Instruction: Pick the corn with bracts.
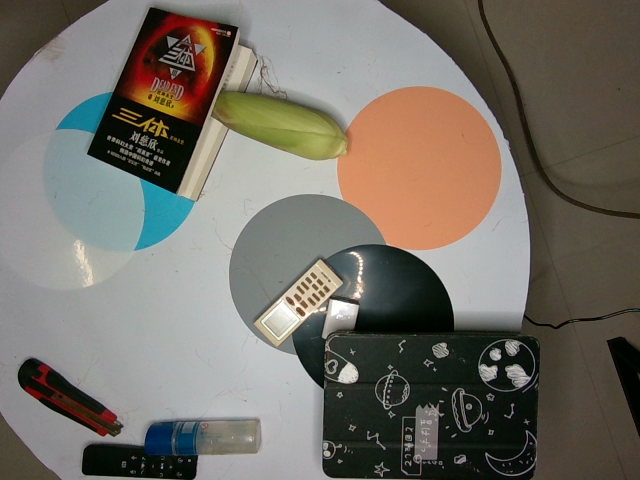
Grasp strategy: vertical